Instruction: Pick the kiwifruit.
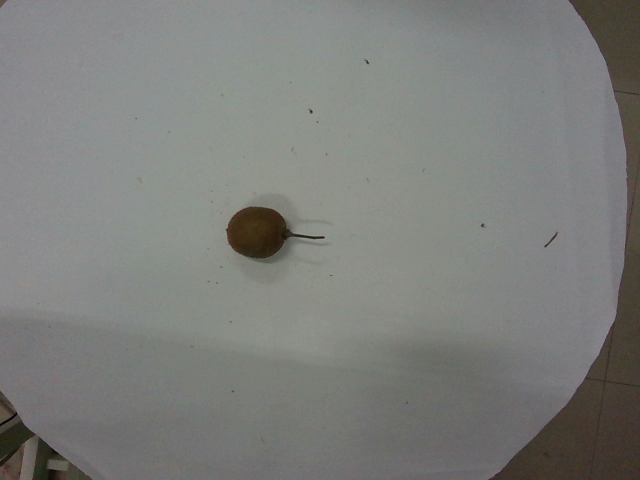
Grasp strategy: vertical